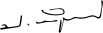
Signature of: panpree phahitthanukorn